Question: Talk about the condition:
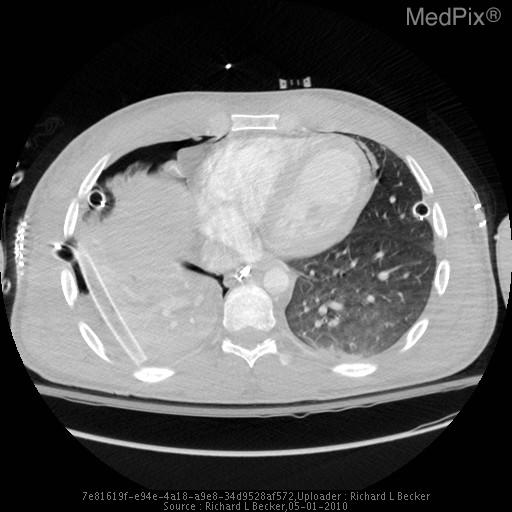
Answer: The disease is discussed as: Pneumopericardium is defined as air with the pericardial sac. It is an uncommon finding and the exact mechanism is still not well understood although it is an associated complication of existing pneumothorax or pneumomediastinum. It may occur in patients with barotrauma seondary to a blast injury or from valsalva maneuver. It can also be idiopathic and should be considered as a potential source of chest pain, especially if no trauma is present. It is important to recognize because it can result in cardiac tamponade for which the treatment is either surgical with needle drainage or close observation because they can spontaneously resolve.